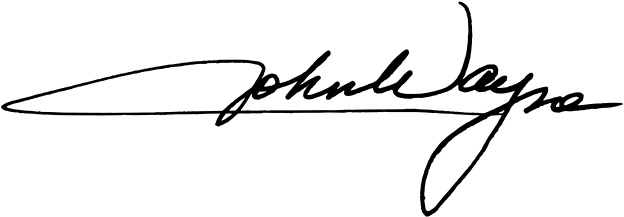
Signature of: john wayne